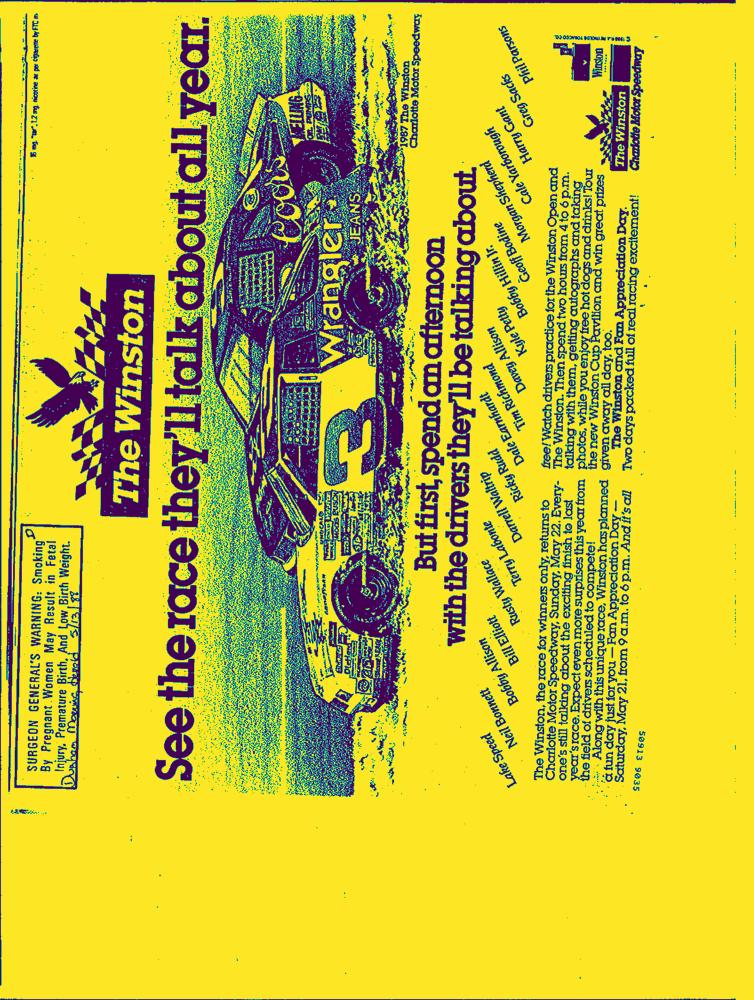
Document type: AD